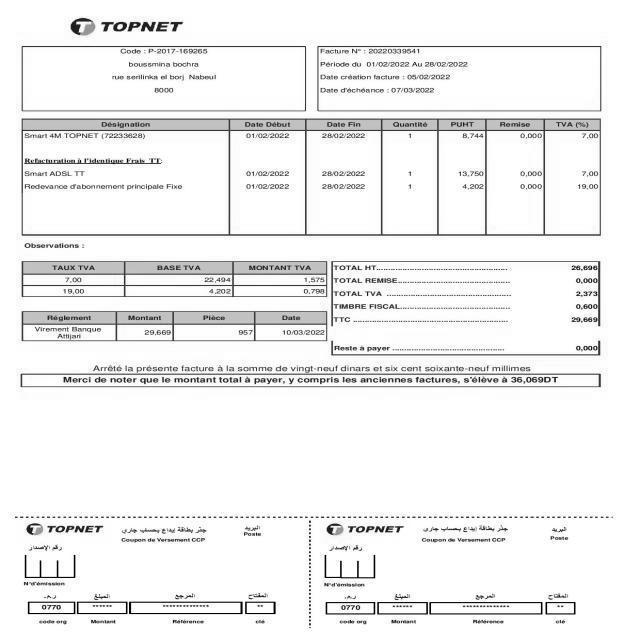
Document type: Invoice